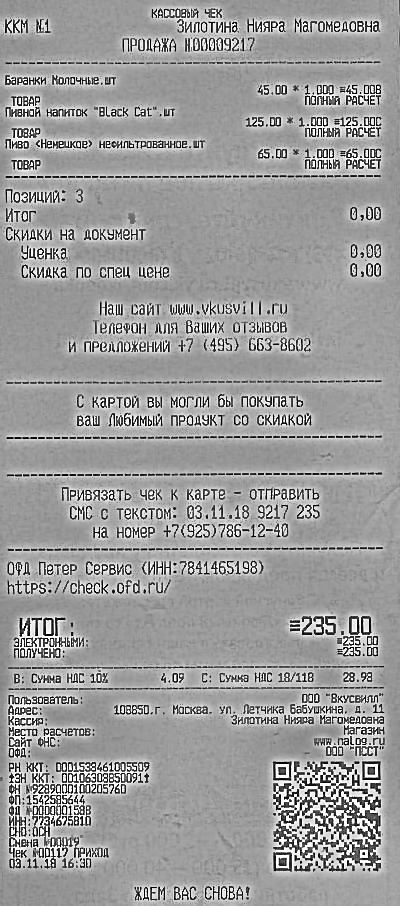
Продавец: Магазин продуктов для здорового питания
Дата: 03.11.18
Товары: Бараники Молочные; Пивной напиток "Black Cat"; Пиво «Немецкое» нечистированное
Количество: 1.000; 1.000; 1.000
Цена: 45.00; 125.00; 65.00
Сумма: 45.00; 125.00; 65.00
Итого: 235.00